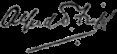
Signature of: alfred downing fripp